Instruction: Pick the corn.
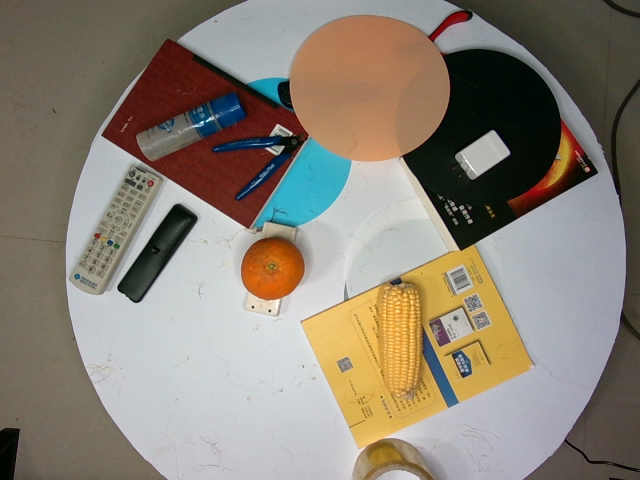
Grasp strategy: vertical